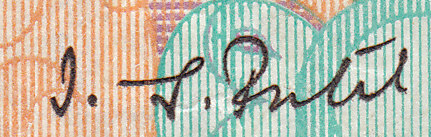
Signature of: i g patel